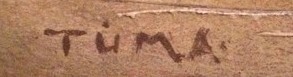
Signature of: zdeněk tůma